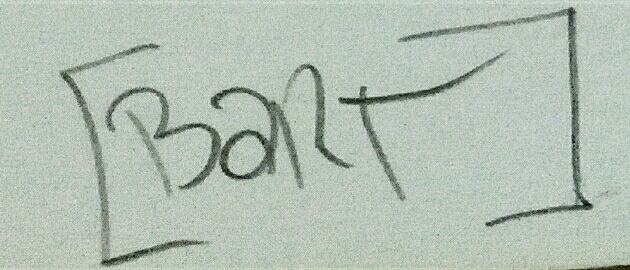
Signature of: bartolo torres